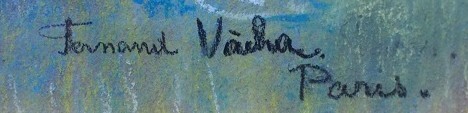
Signature of: fernand vácha